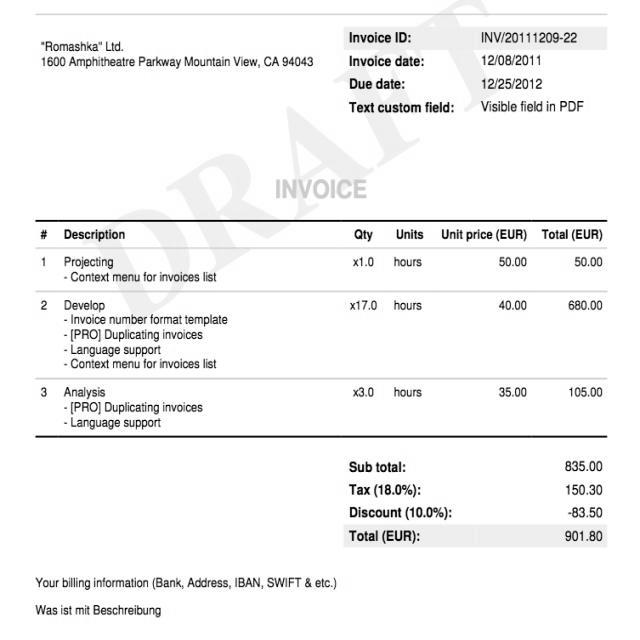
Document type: Invoice